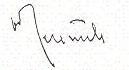
Signature of: bronisław geremek